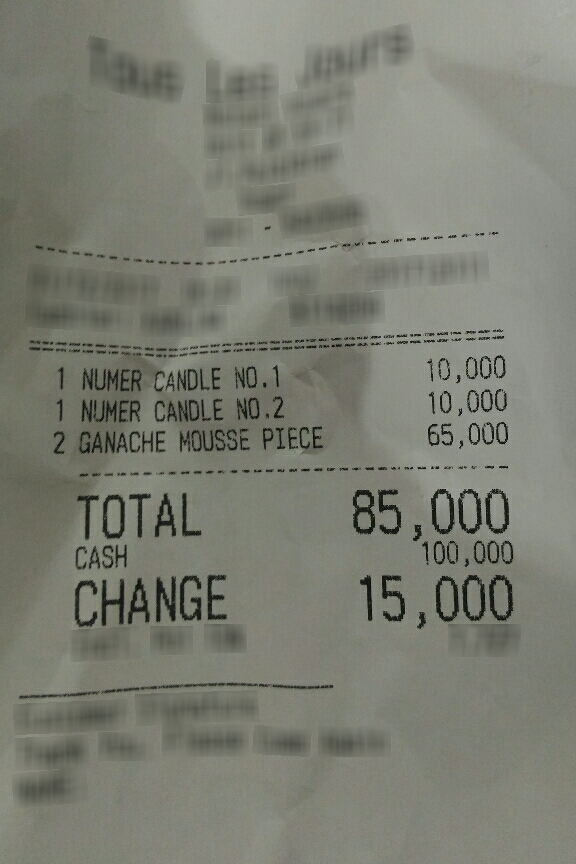
Receipt information:
total: 85,000
line_items: item_name: NUMER CANDLE NO.I
item_value: 10,000
item_quantity: 1
item_name: NUMER CANDLE NO.2
item_value: 10,000
item_quantity: 1
item_name: GANACHE MOUSSE PIECE
item_value: 65,000
item_quantity: 2